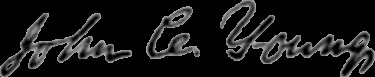
Signature of: john clarke young